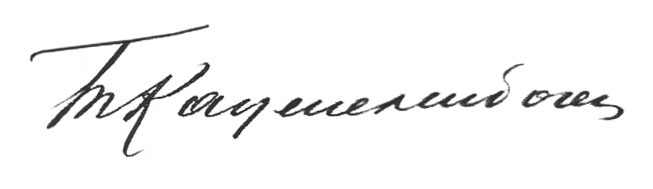
Signature of: tamara katsenelenbogen